Question: What is the address or location of the property listed in the document?
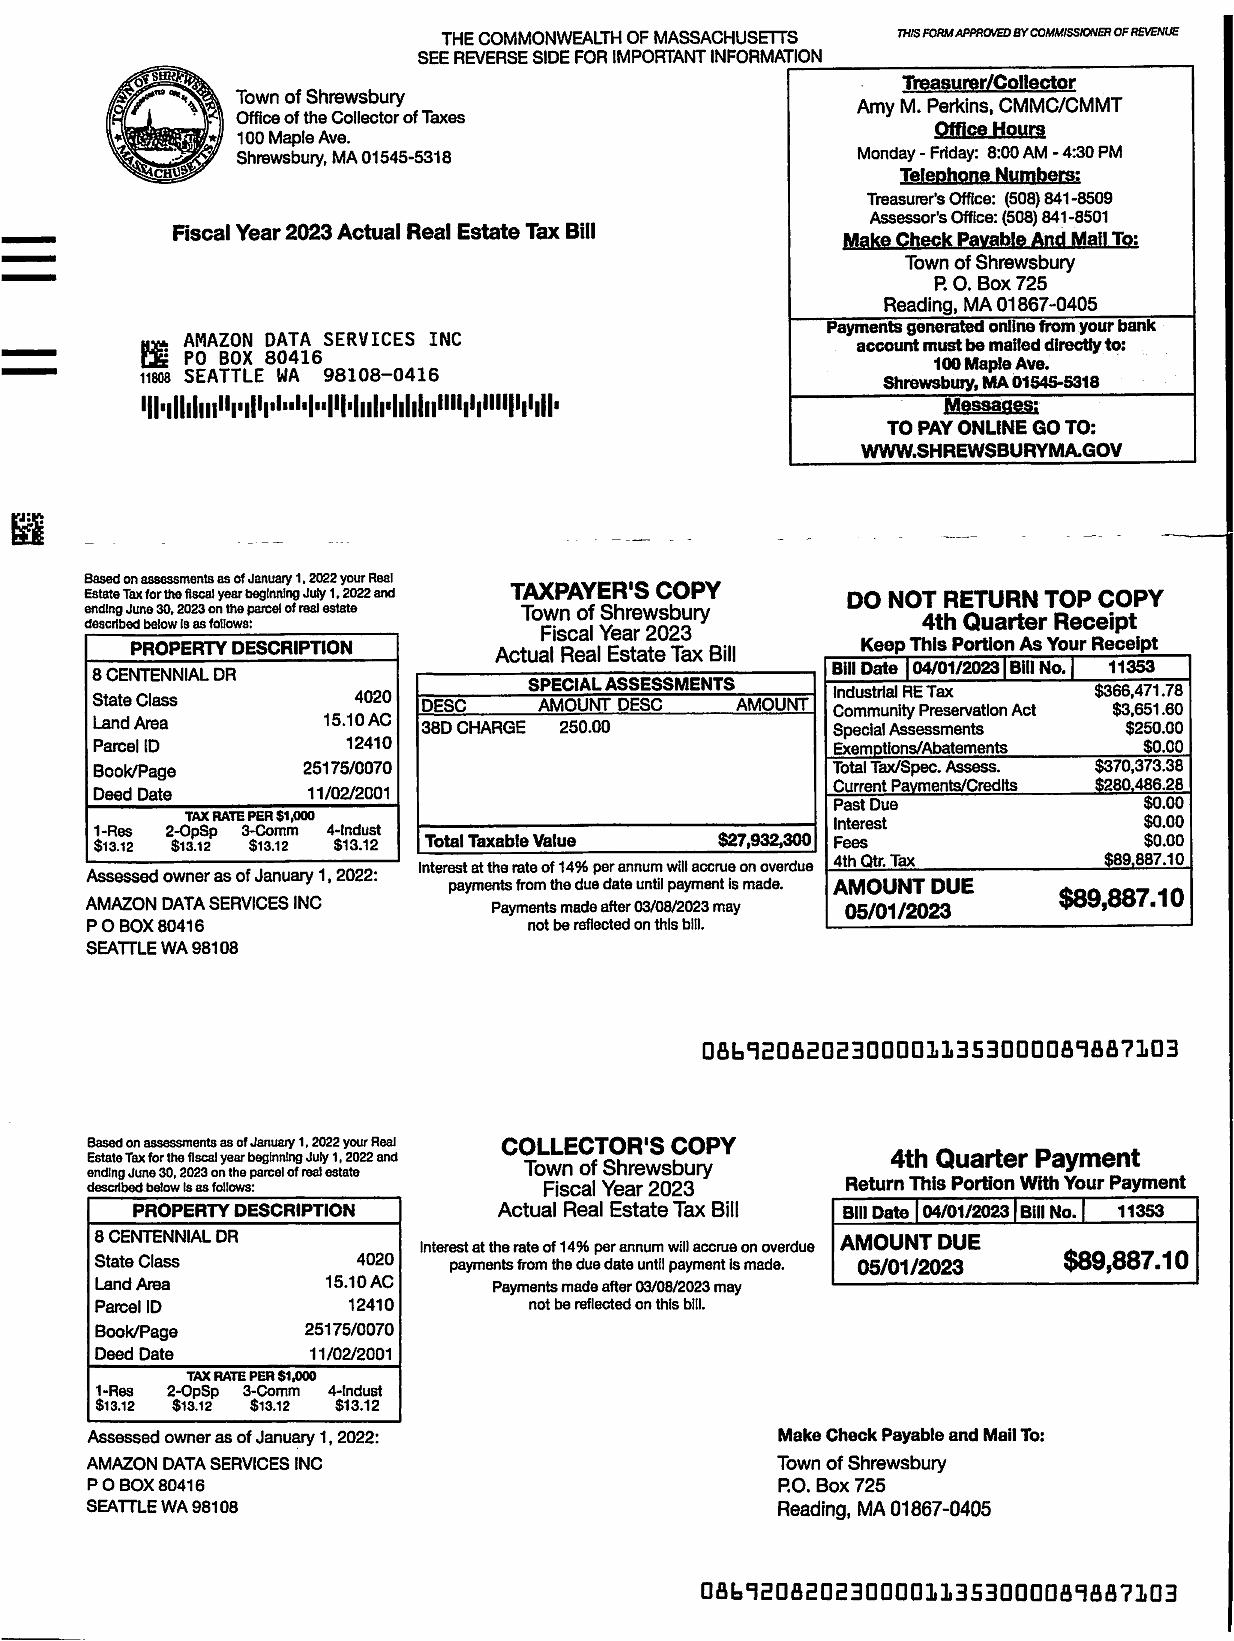
Answer: "8 CENTENNIAL DR"